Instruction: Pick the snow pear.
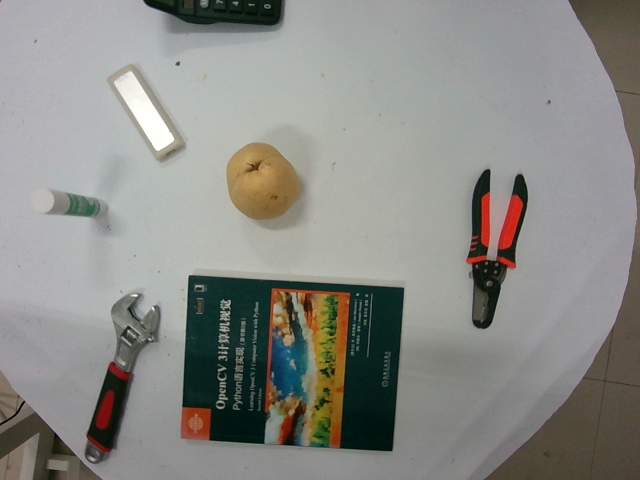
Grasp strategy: vertical